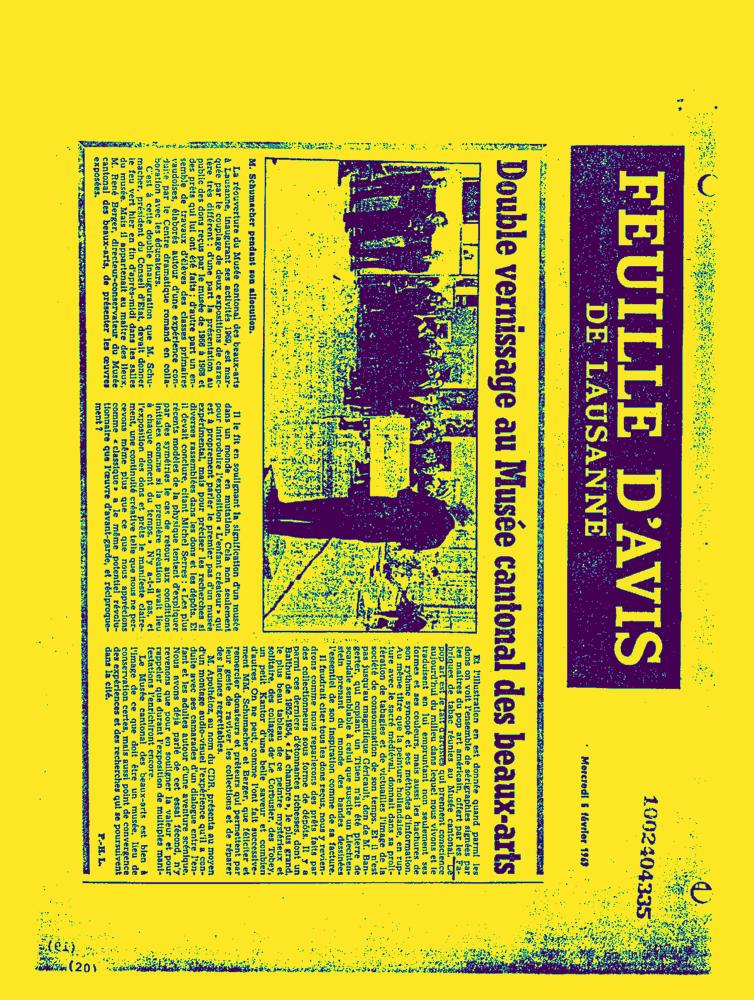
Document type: News-Article